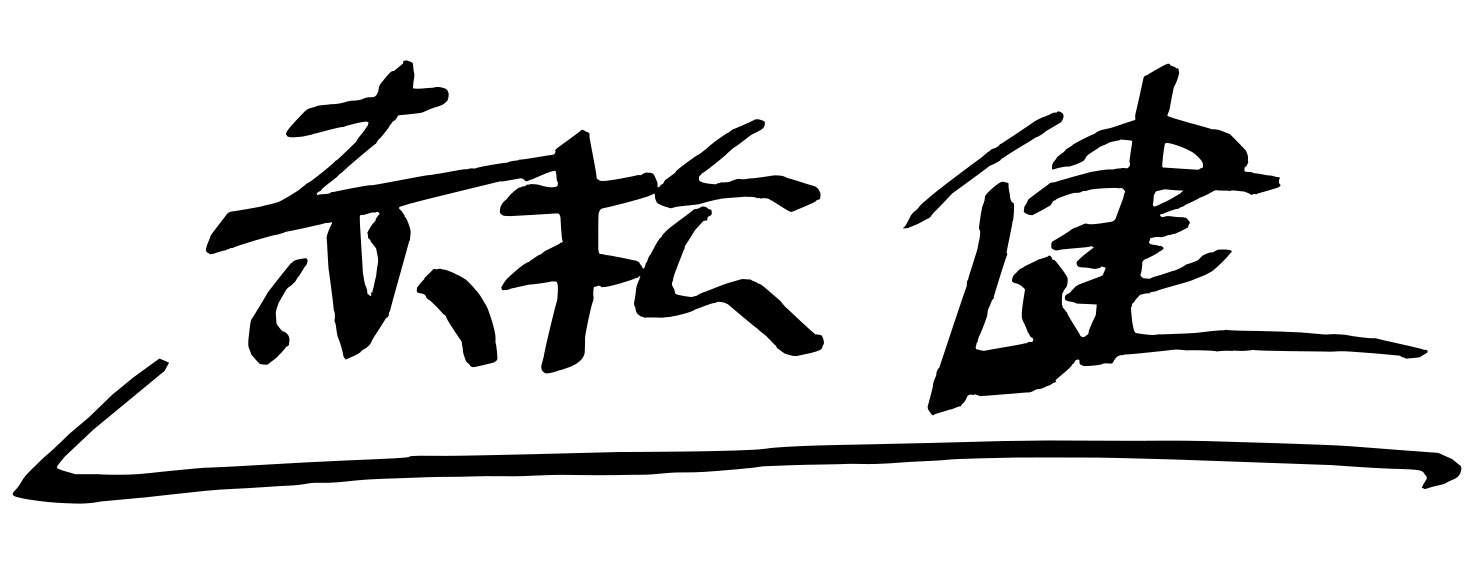
Signature of: ken akamatsu